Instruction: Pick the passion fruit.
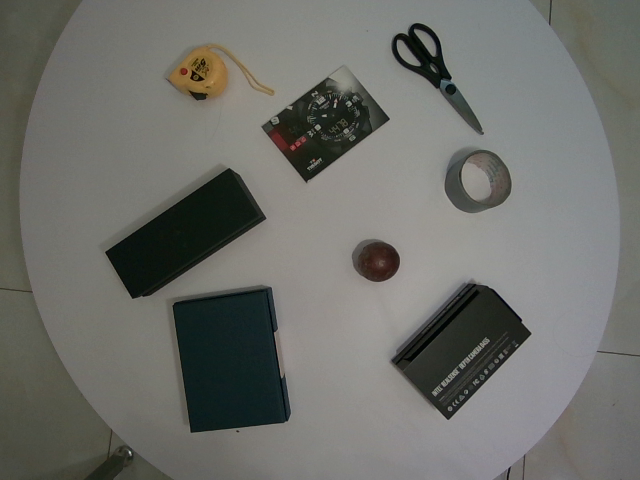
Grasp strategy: vertical